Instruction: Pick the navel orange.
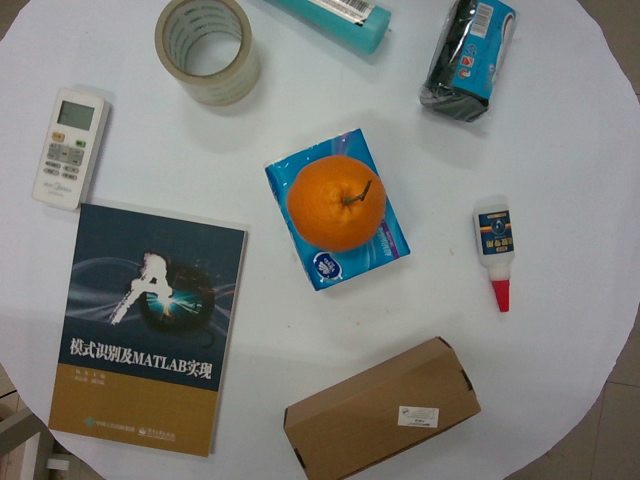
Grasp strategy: vertical